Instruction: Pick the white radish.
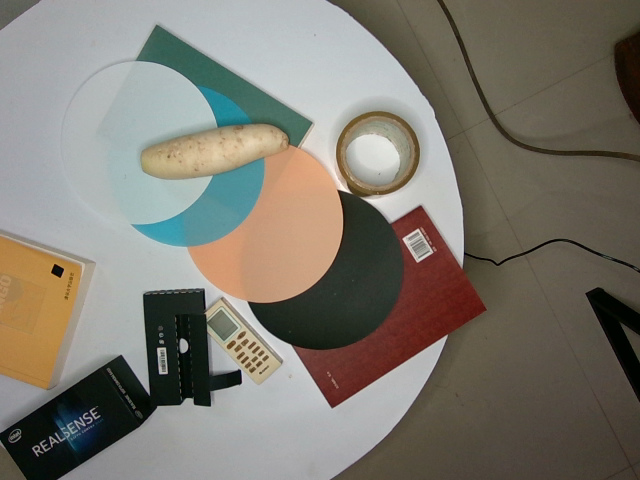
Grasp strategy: vertical